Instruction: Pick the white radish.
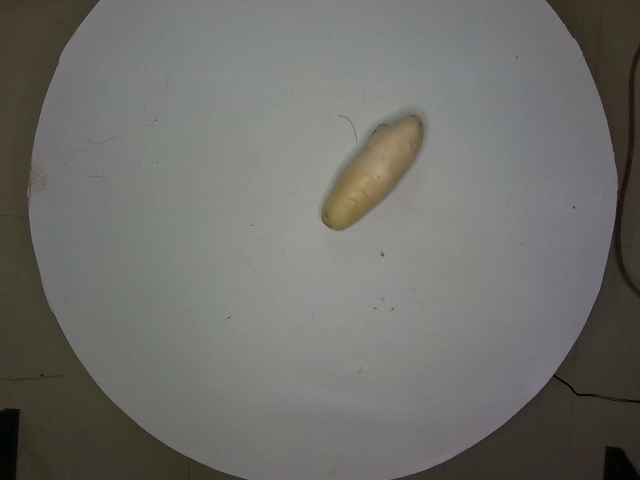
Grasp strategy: vertical